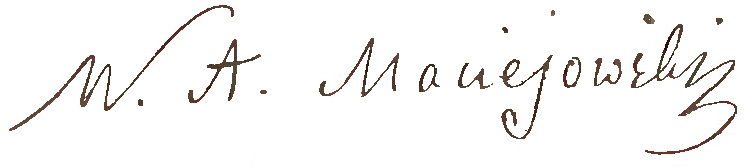
Signature of: wacław maciejowski